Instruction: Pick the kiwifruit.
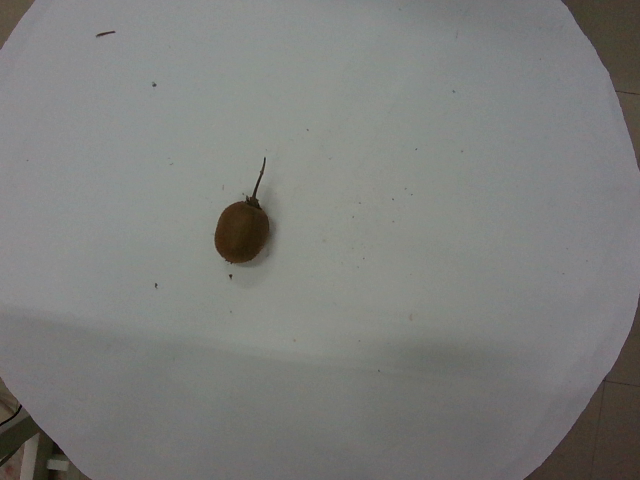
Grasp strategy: vertical